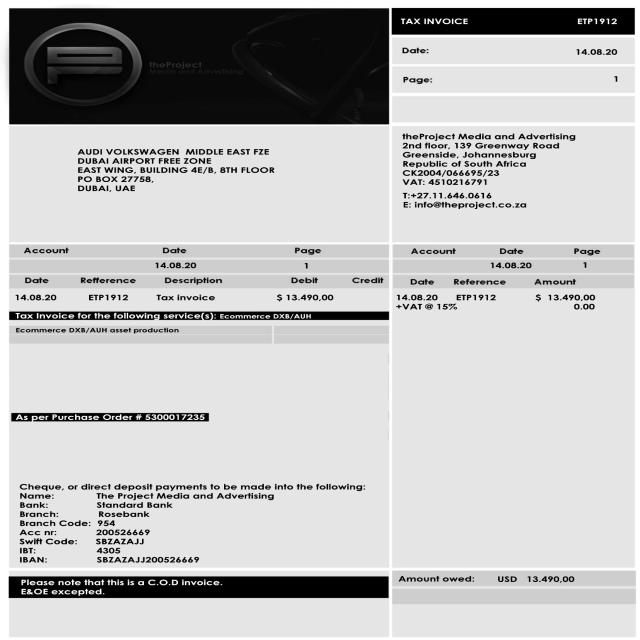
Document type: Invoice